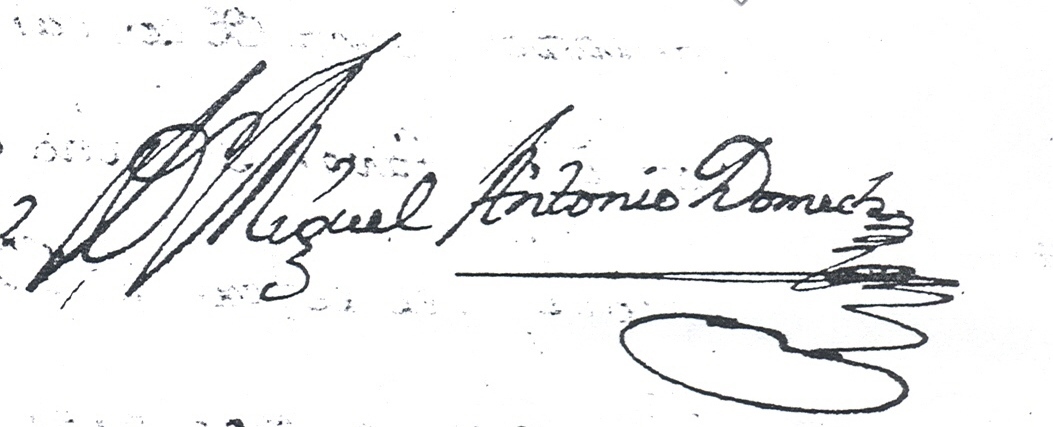
Signature of: miguel antonio domech